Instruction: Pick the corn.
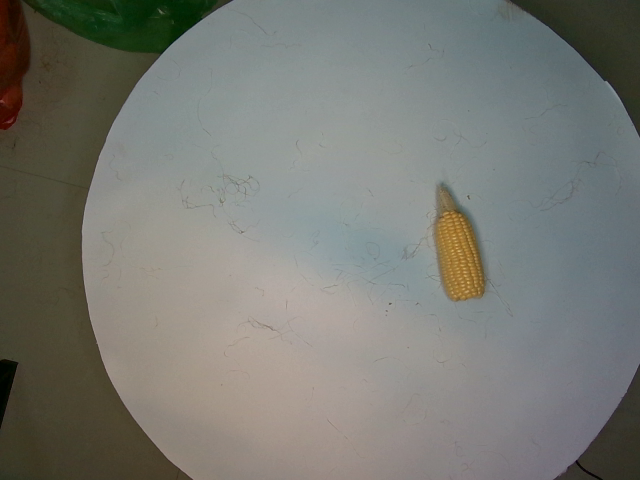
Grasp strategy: vertical